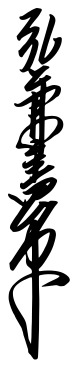
Signature of: kenshi hirokane